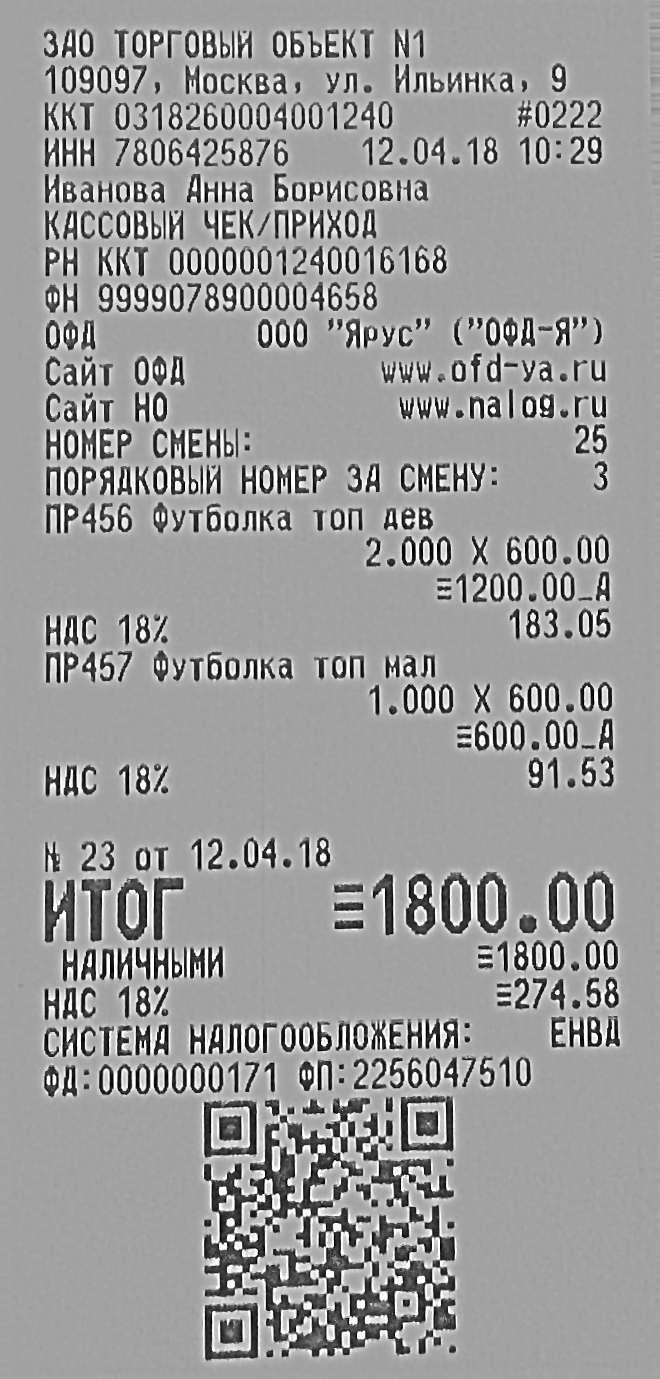
Продавец: ЗАО ТОРГОВЫЙ ОБЪЕКТ N1
ИНН: 7806425876
Дата: 12.04.18
Товары: ПР456 Футболка топ дев; ПР457 Футболка топ мал
Количество: 2.000; 1.000
Цена: 600.00; 600.00
Сумма: 1200.00; 600.00
Итого: 1800.00